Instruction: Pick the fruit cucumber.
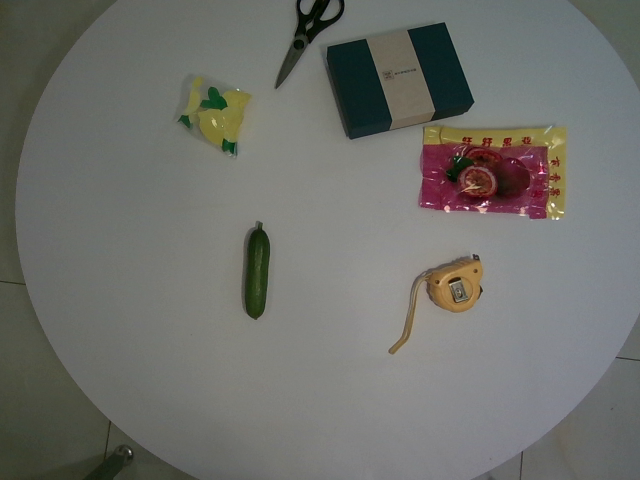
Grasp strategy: vertical